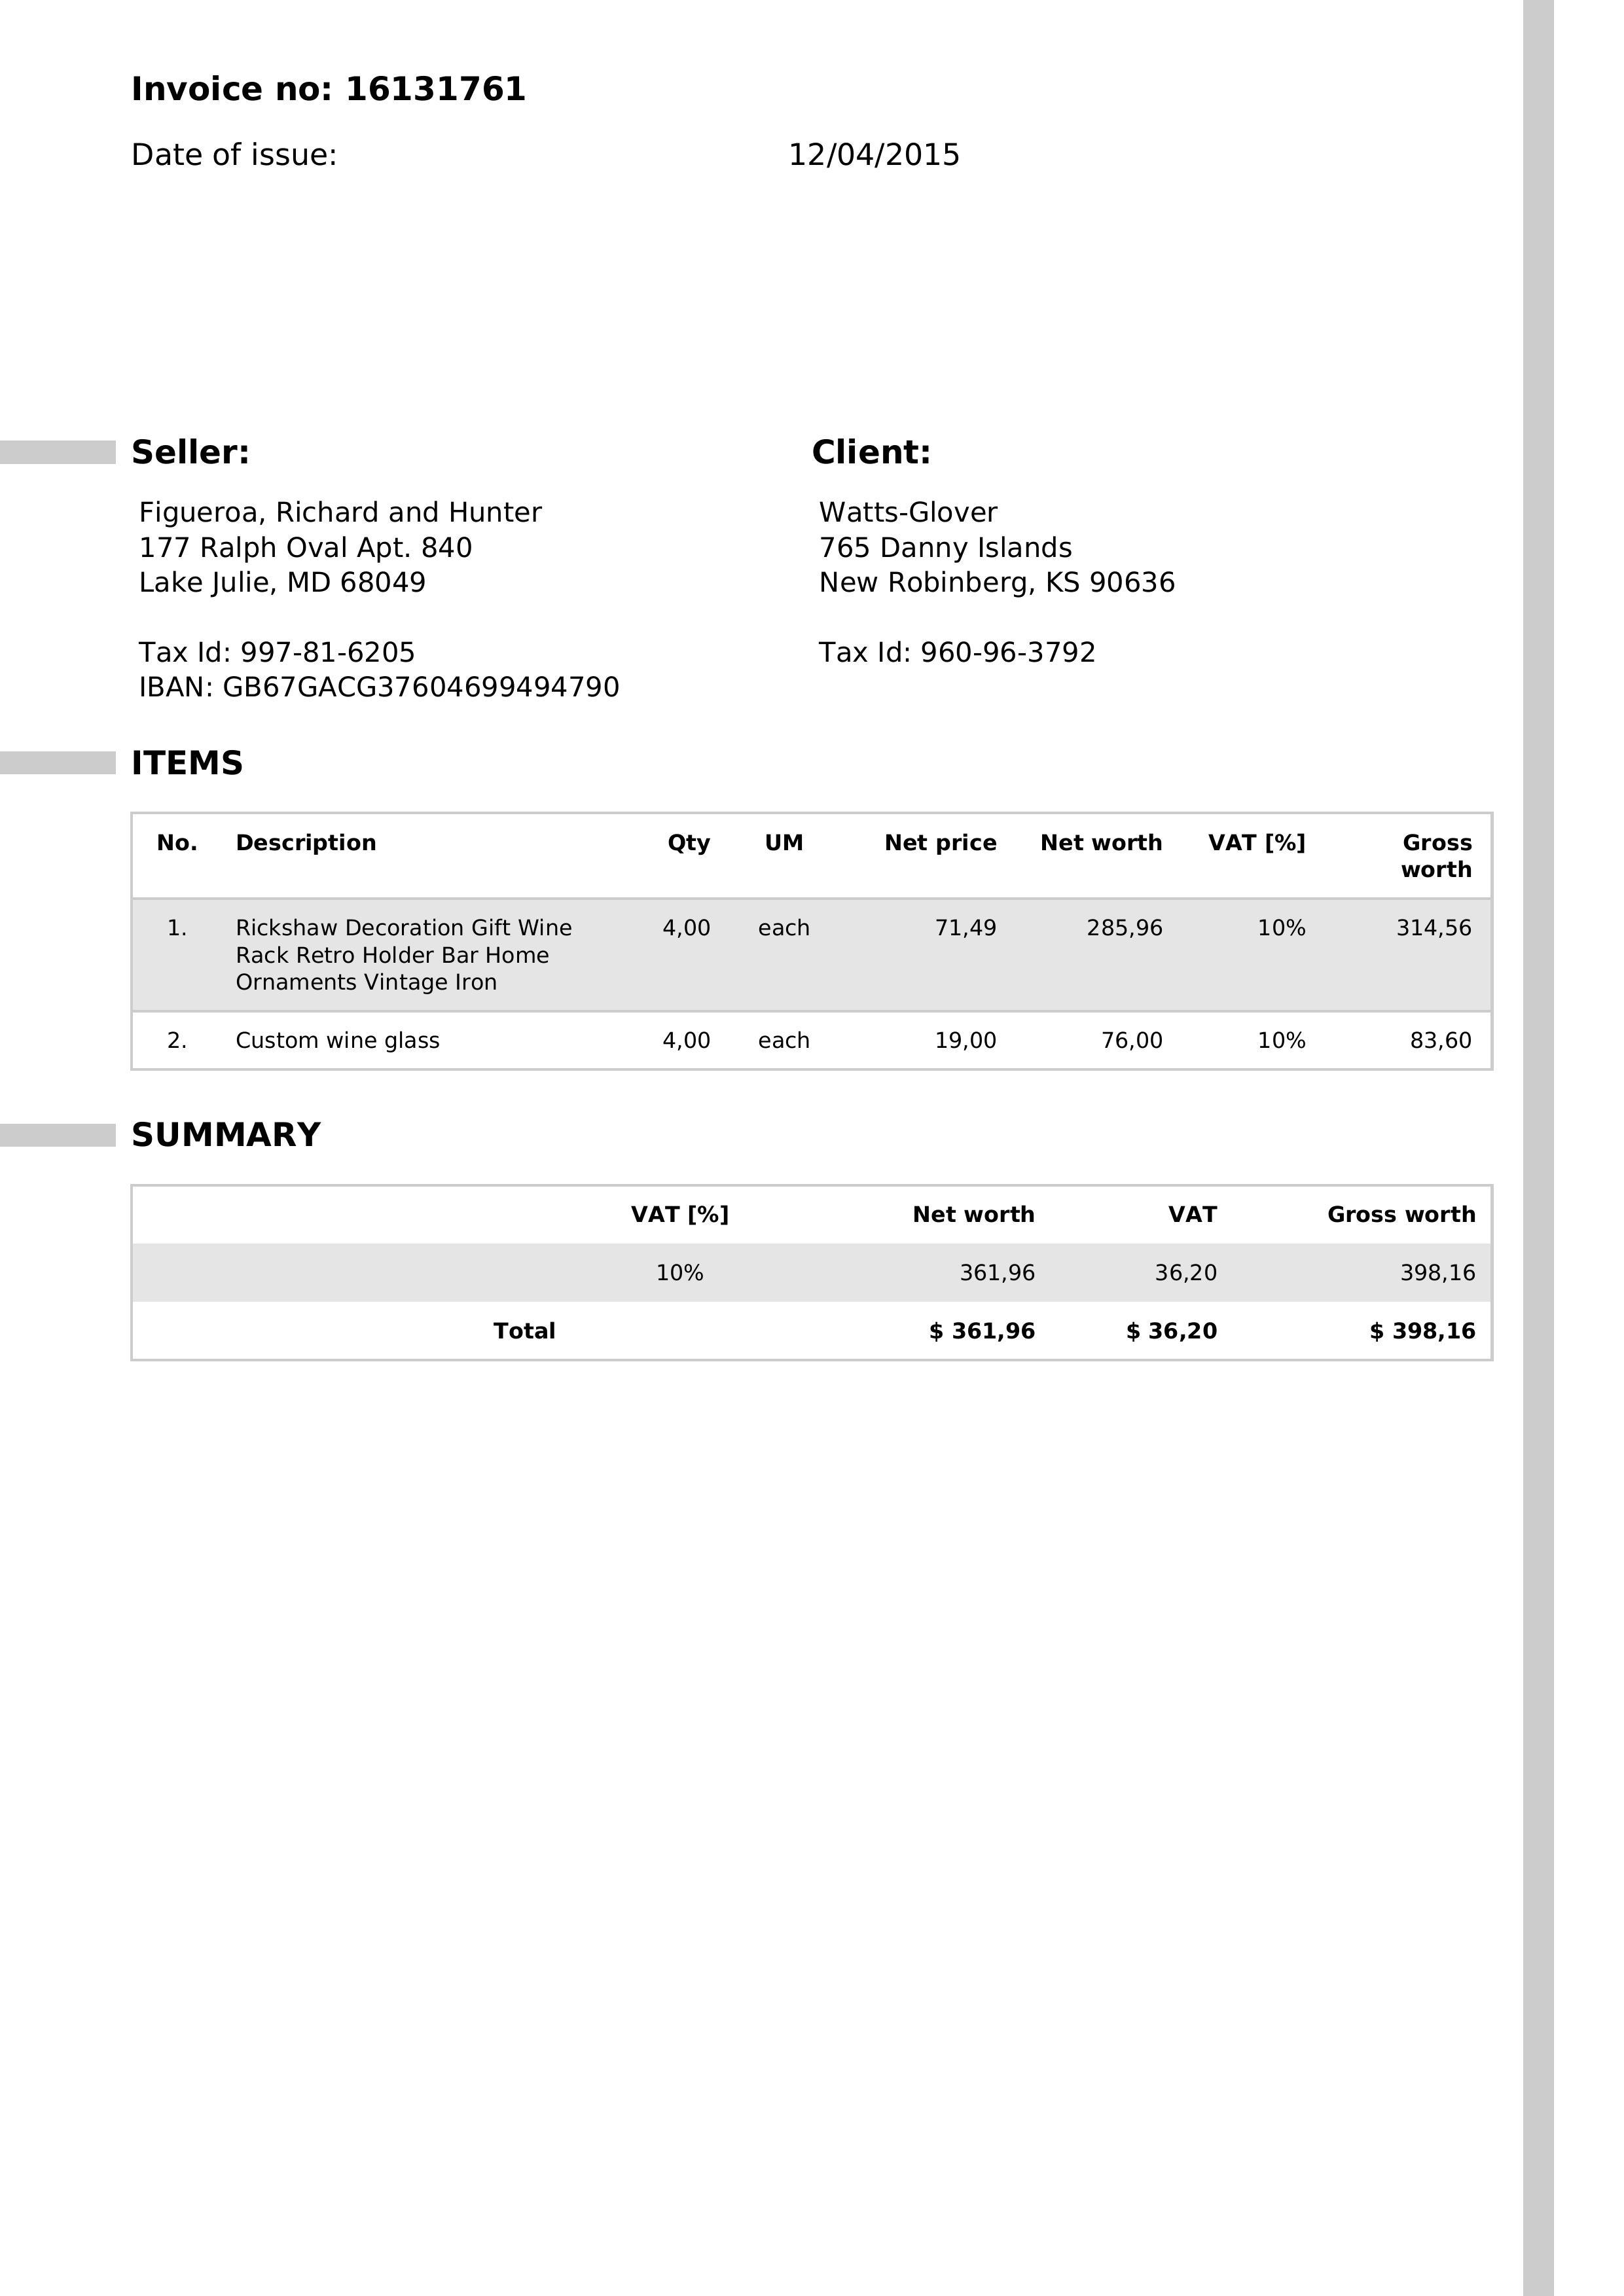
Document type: Invoice